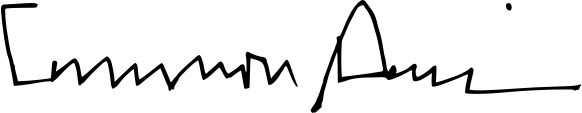
Signature of: cameron dick